Question: What is the name of the tenant mentioned in the document?
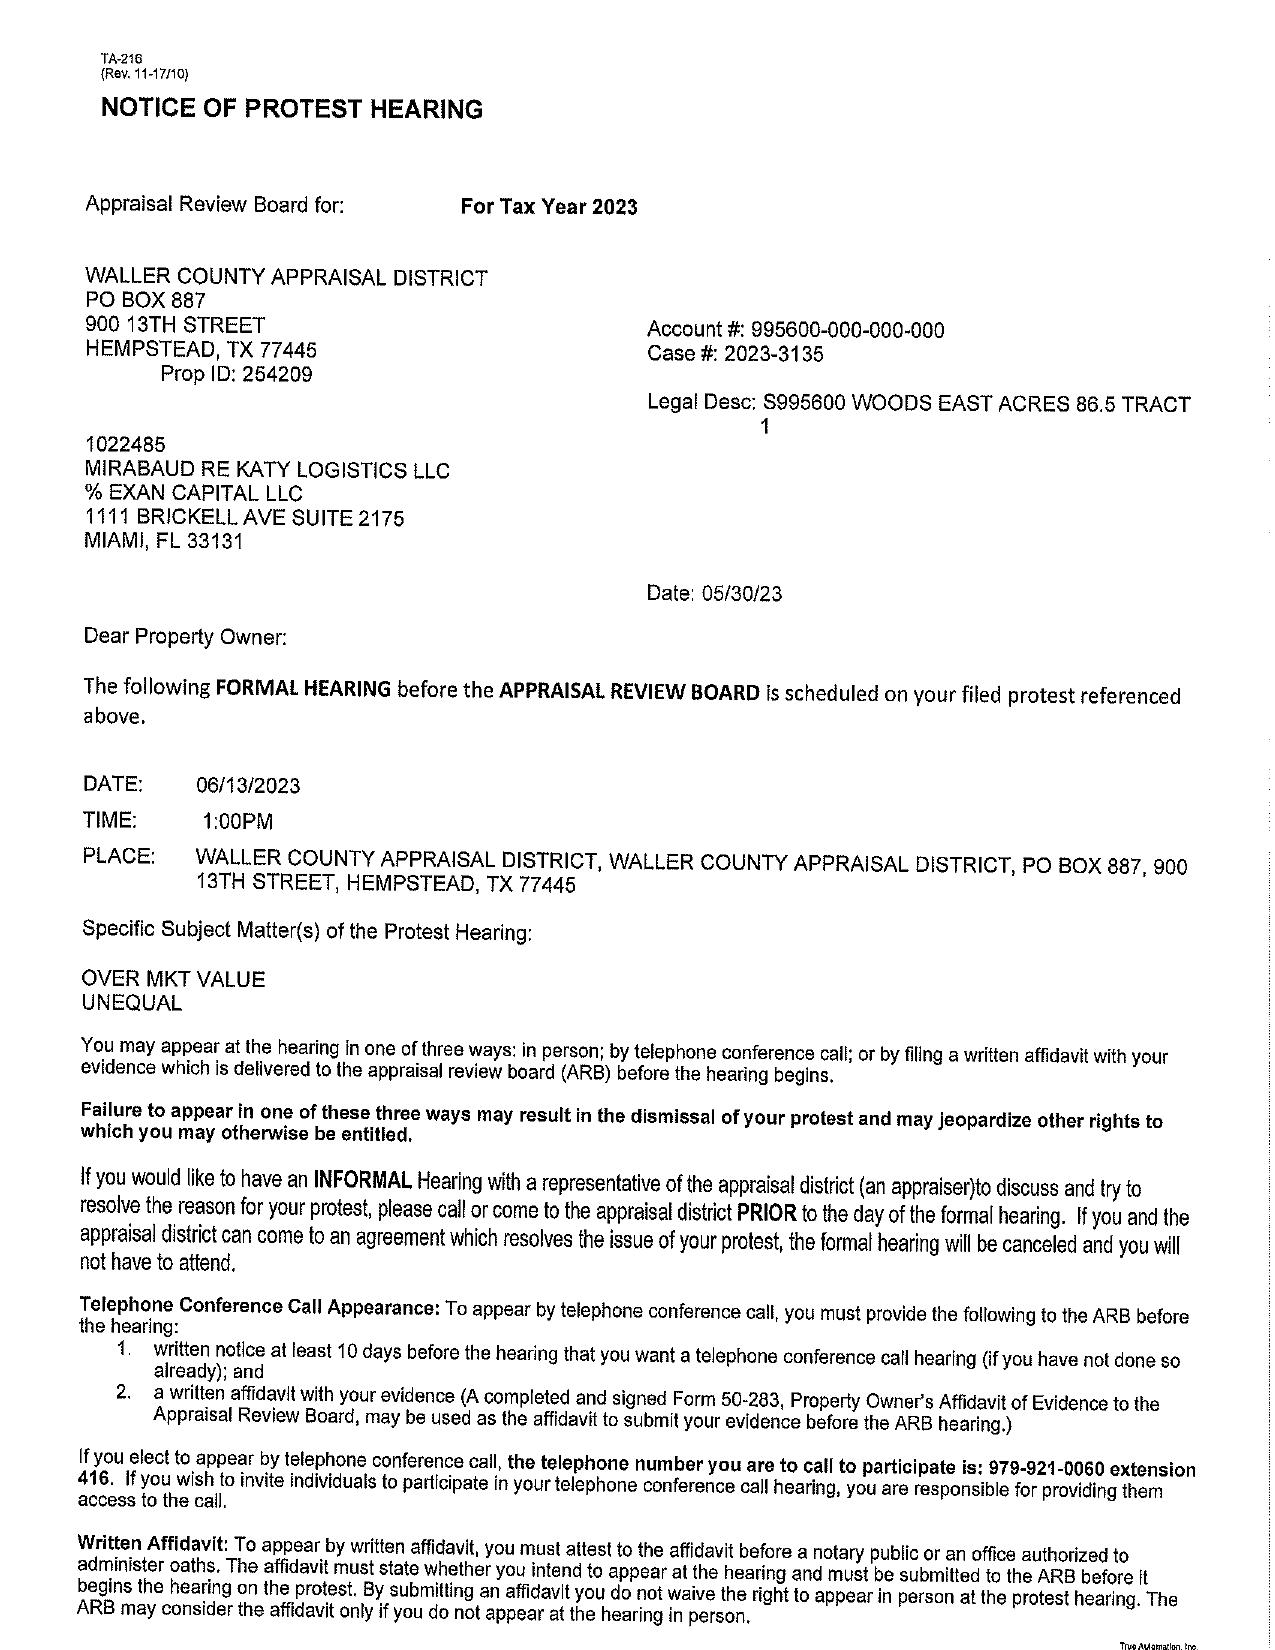
Answer: "MIRABAUD RE KATY LOGISTICS LLC % EXAN CAPITAL LLC"